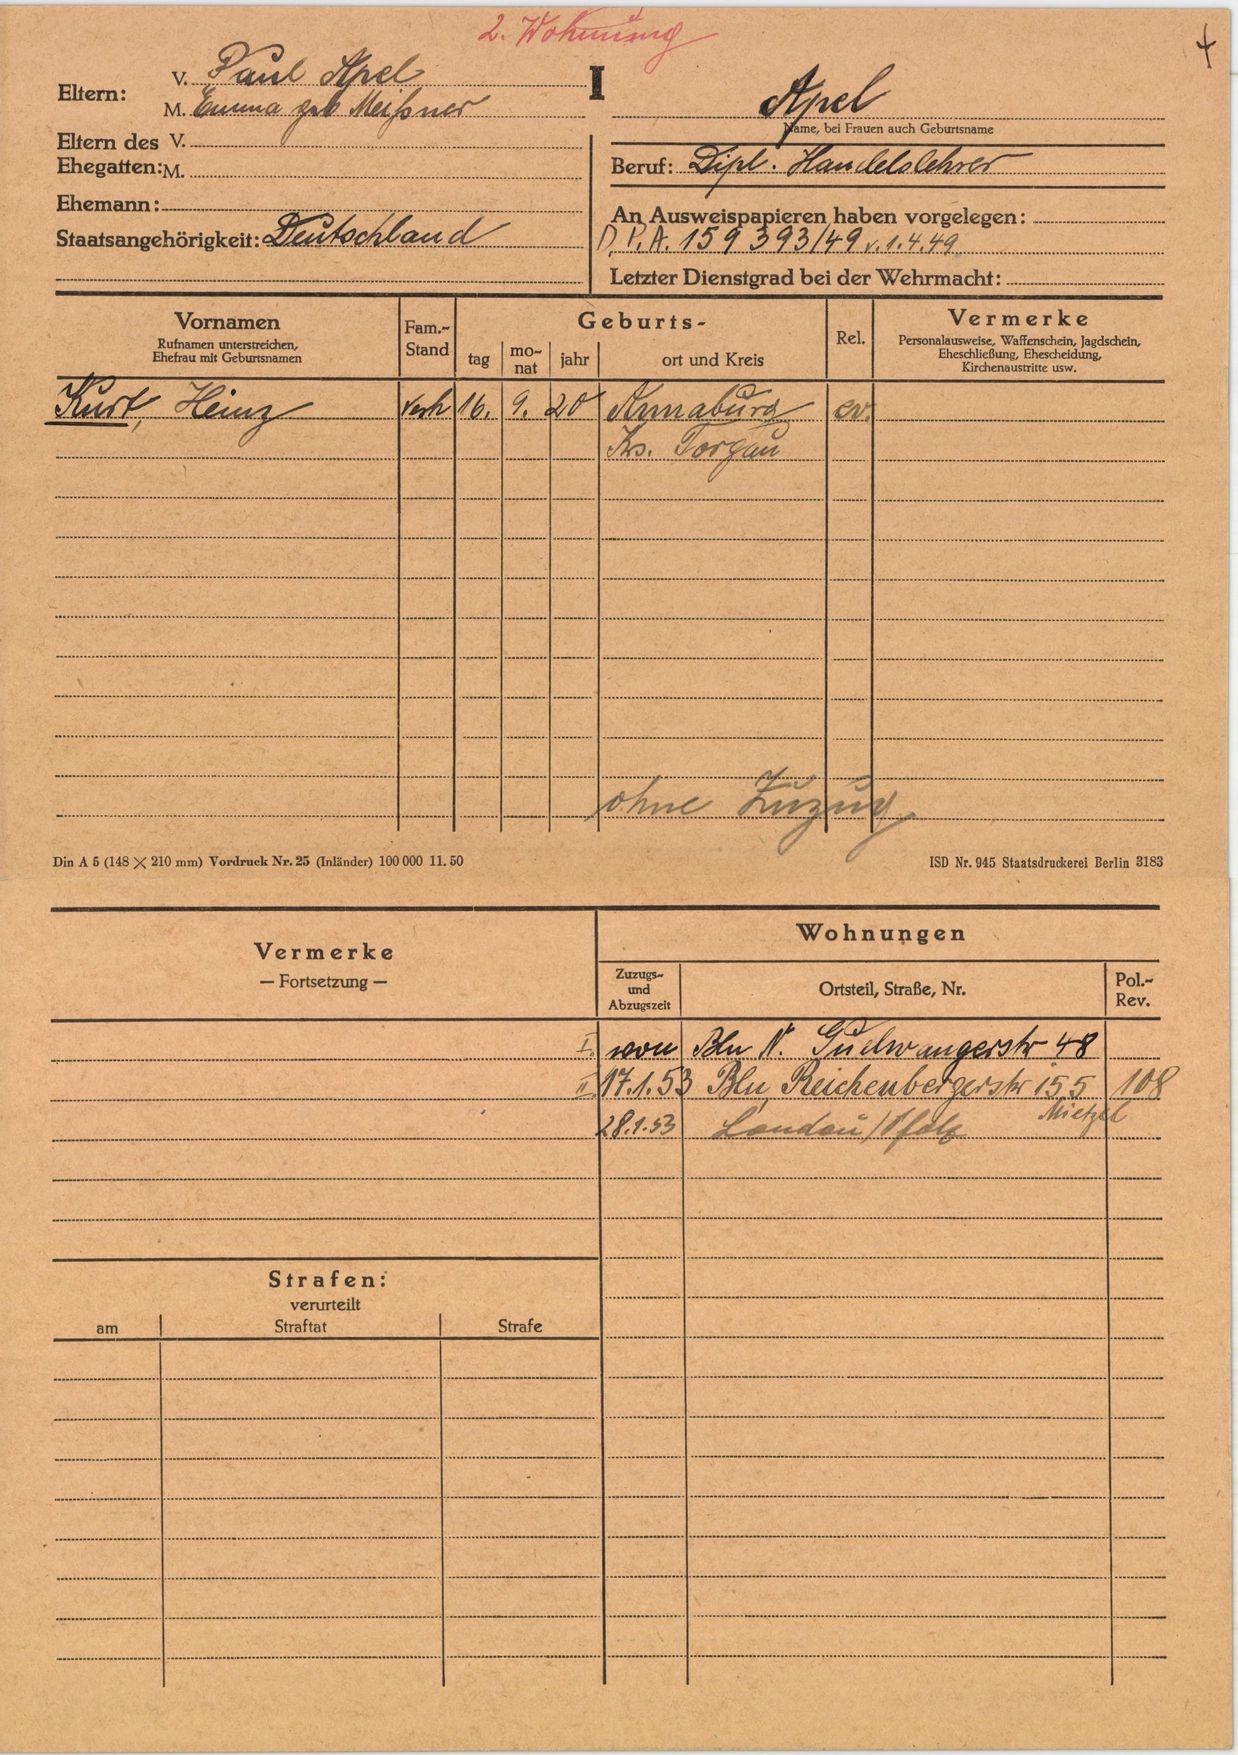
Apel